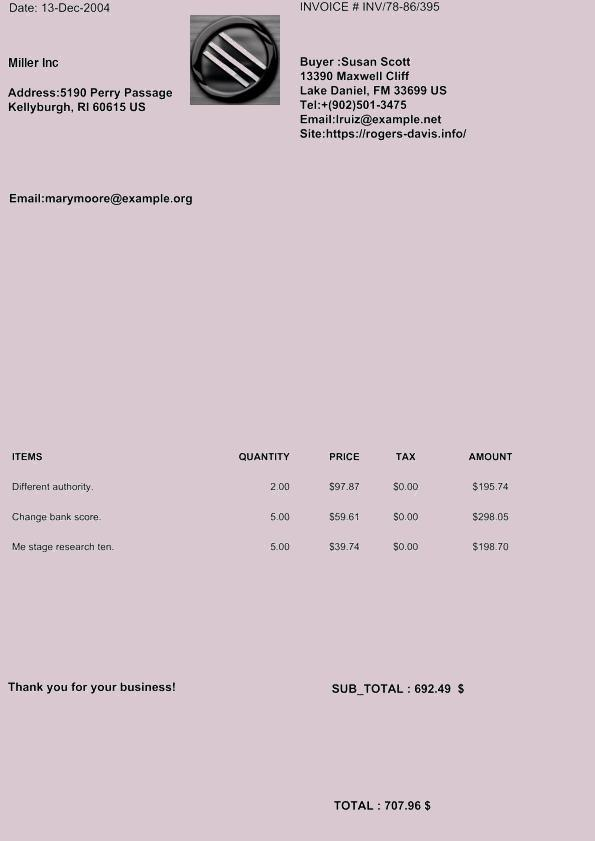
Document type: Invoice